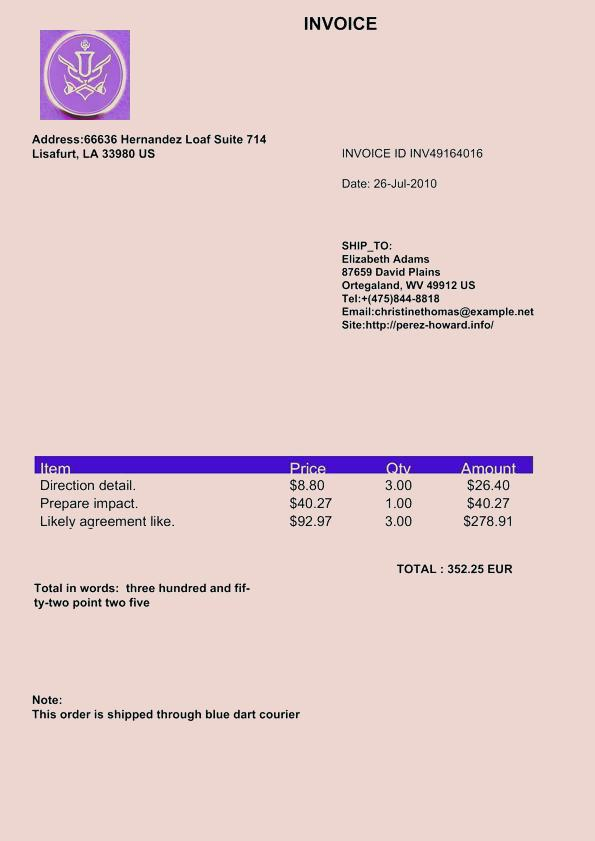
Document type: Invoice